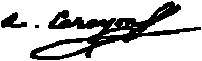
Signature of: auguste carayon